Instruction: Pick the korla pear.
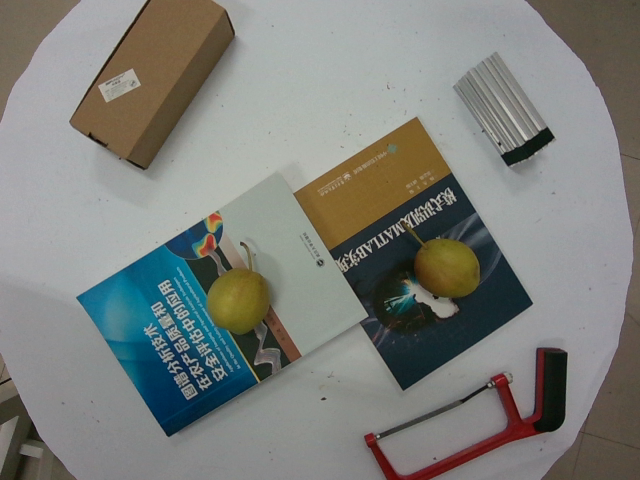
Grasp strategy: vertical